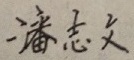
Signature of: pat poon